Question: What is the assessed value of the property as noted in the document?
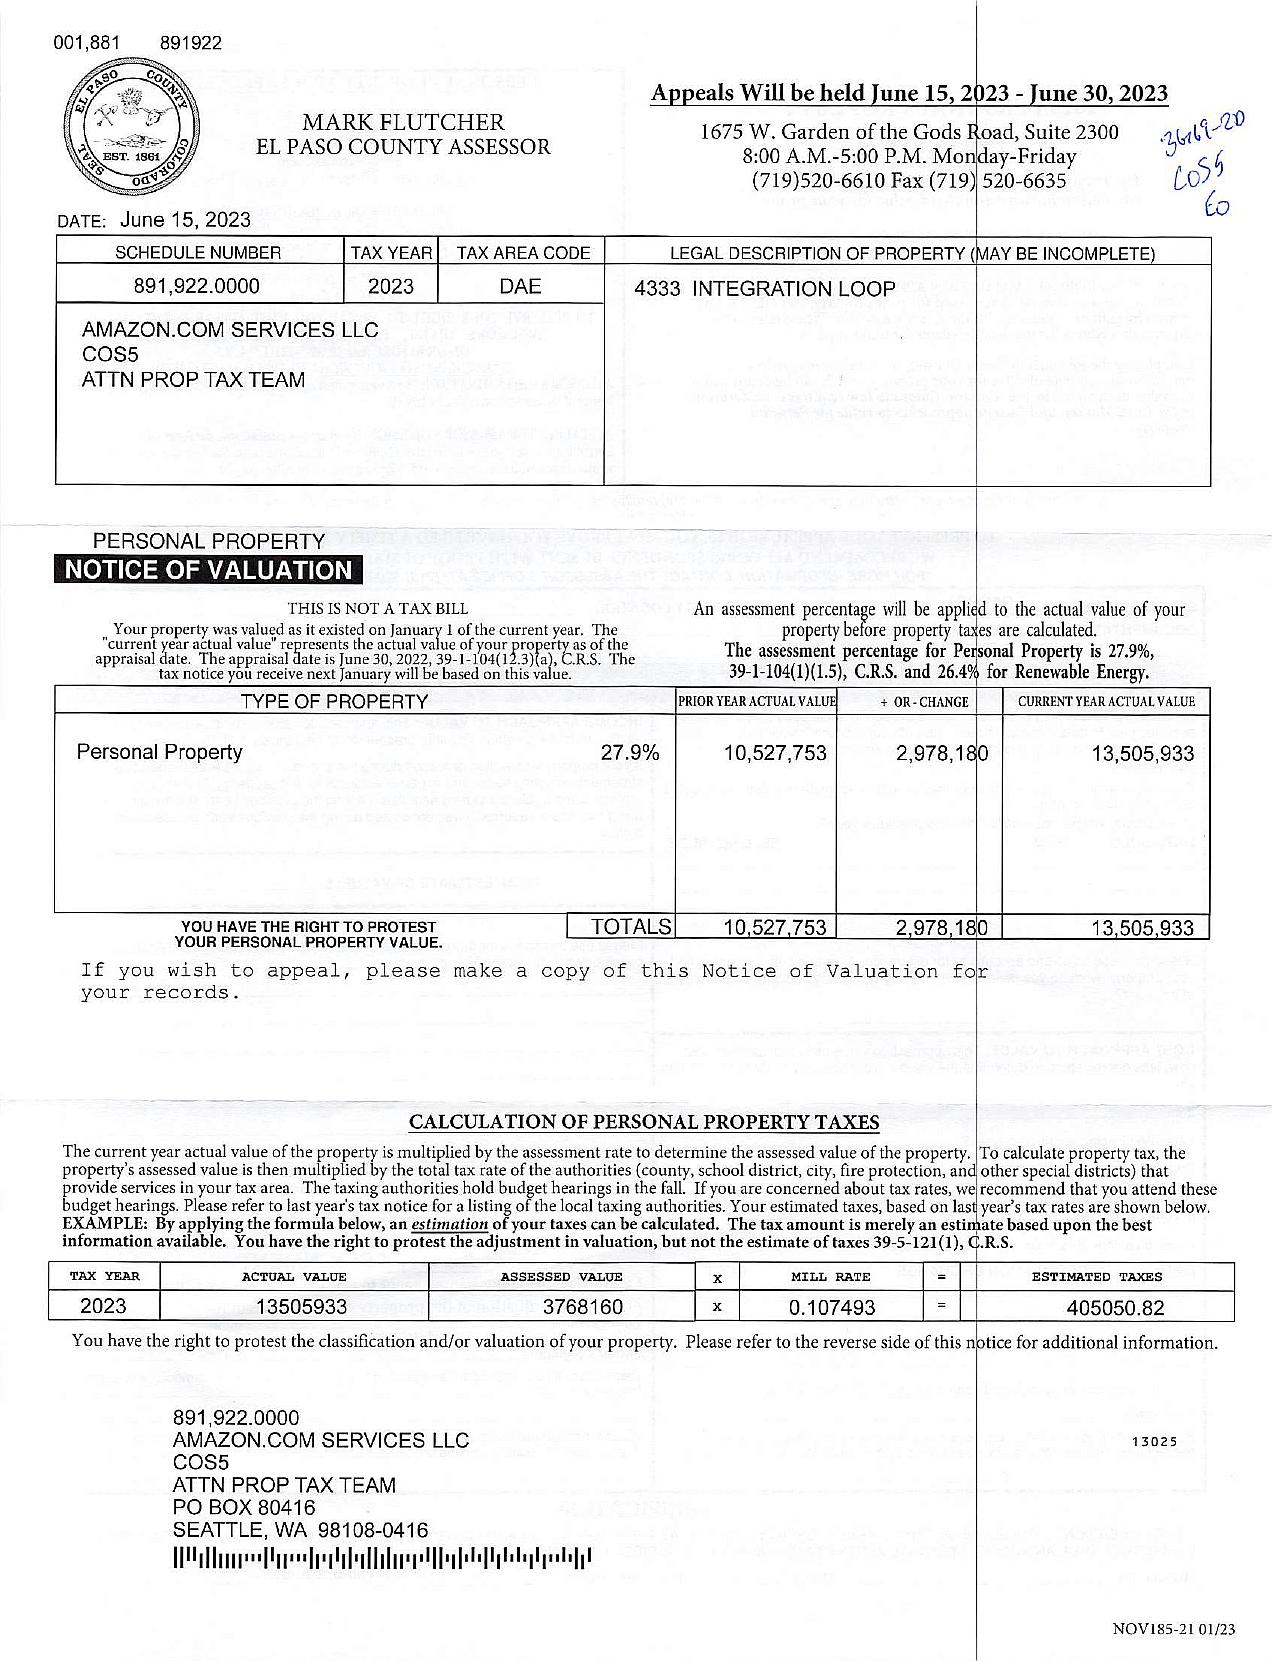
Answer: "3,768,160"